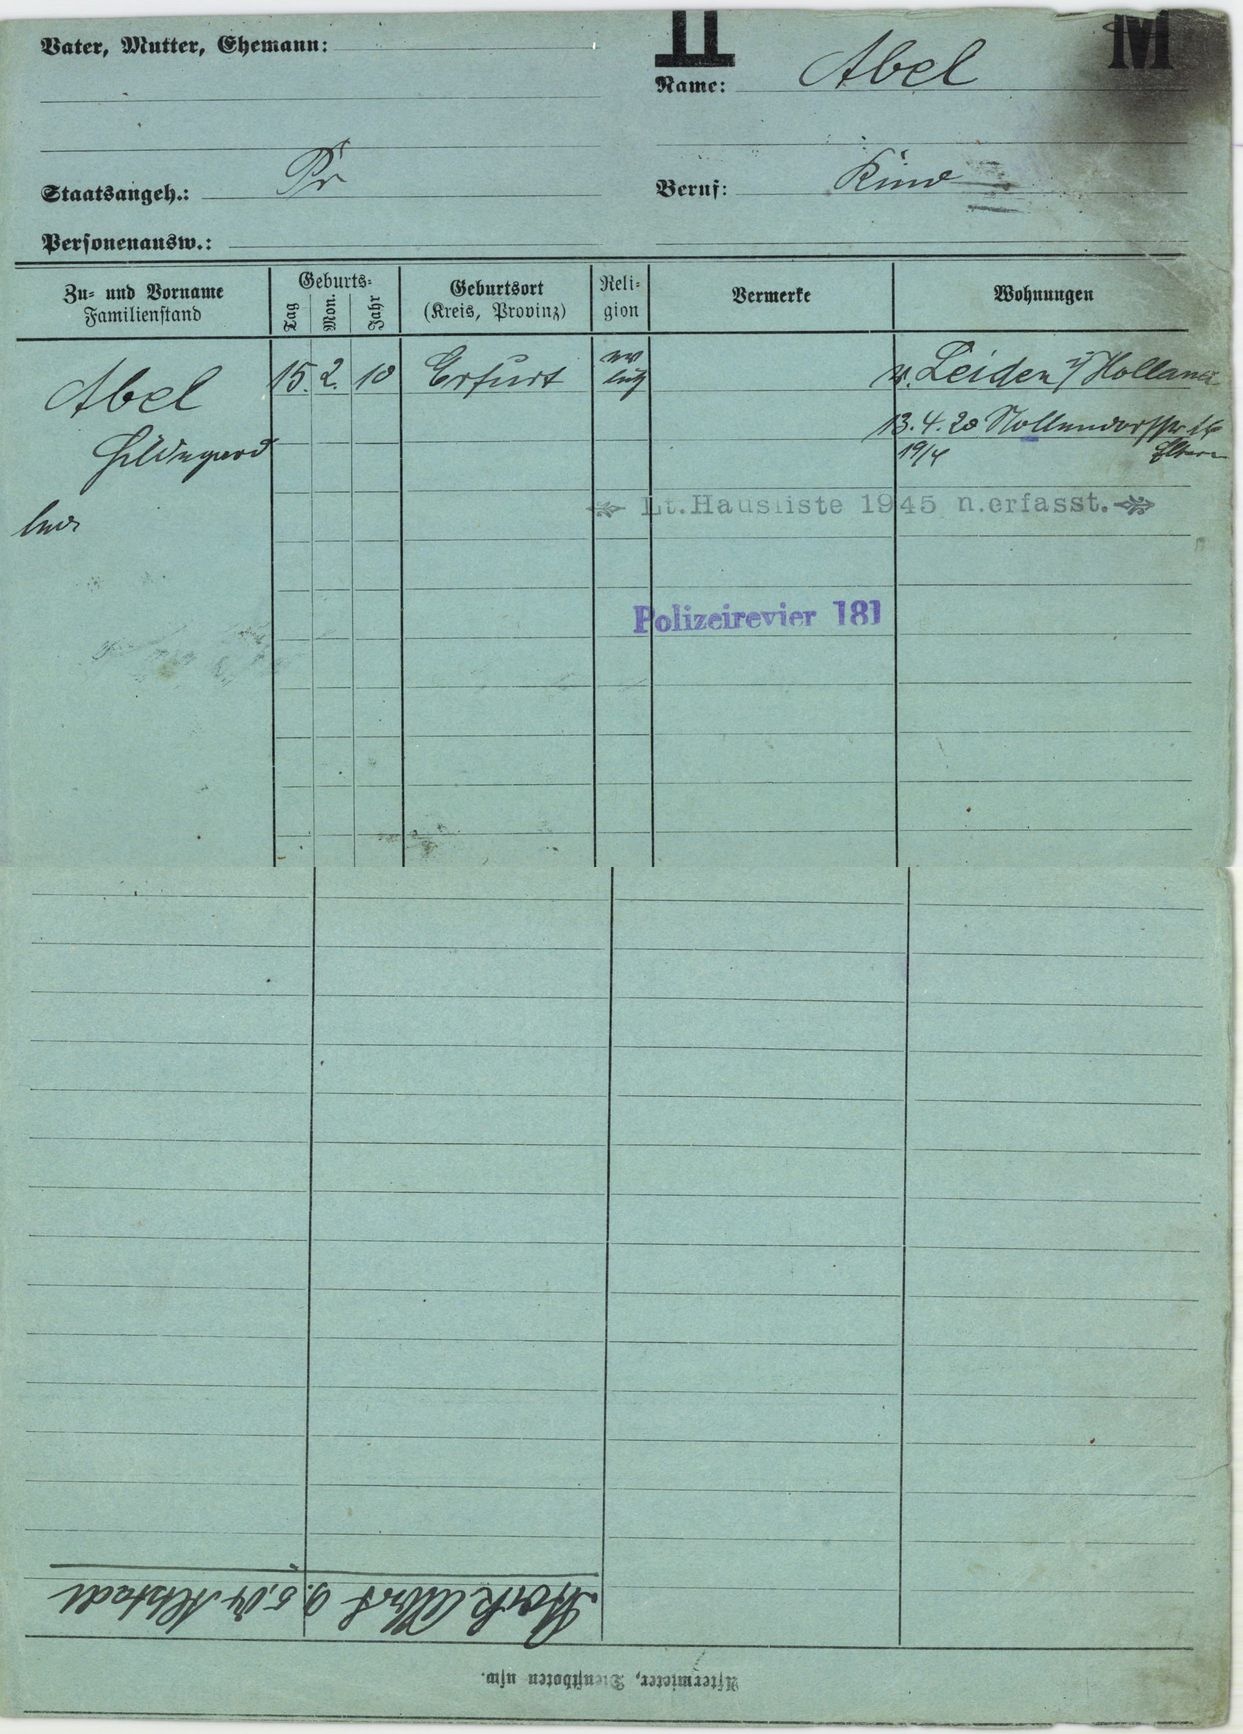
Abel